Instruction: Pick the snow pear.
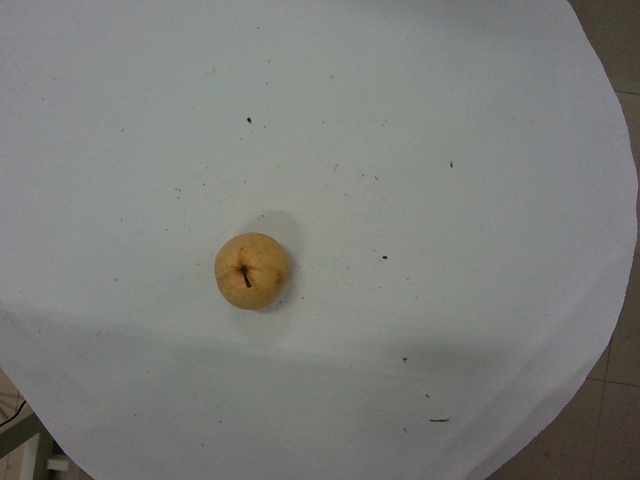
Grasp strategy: vertical